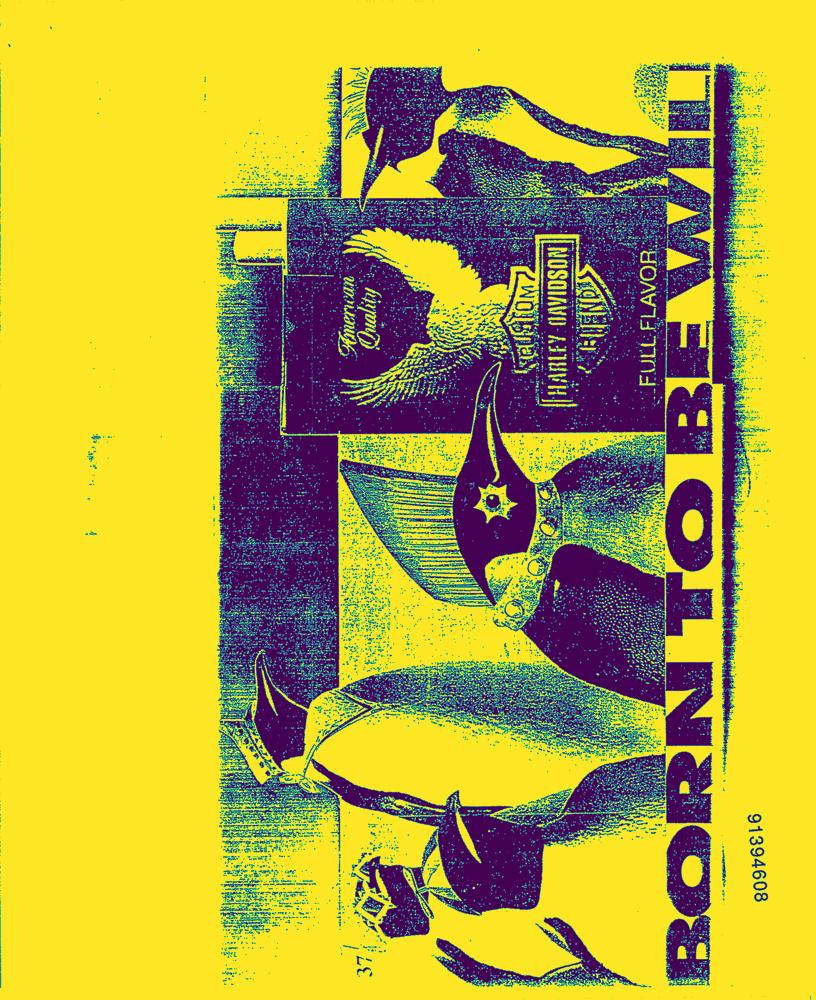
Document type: AD